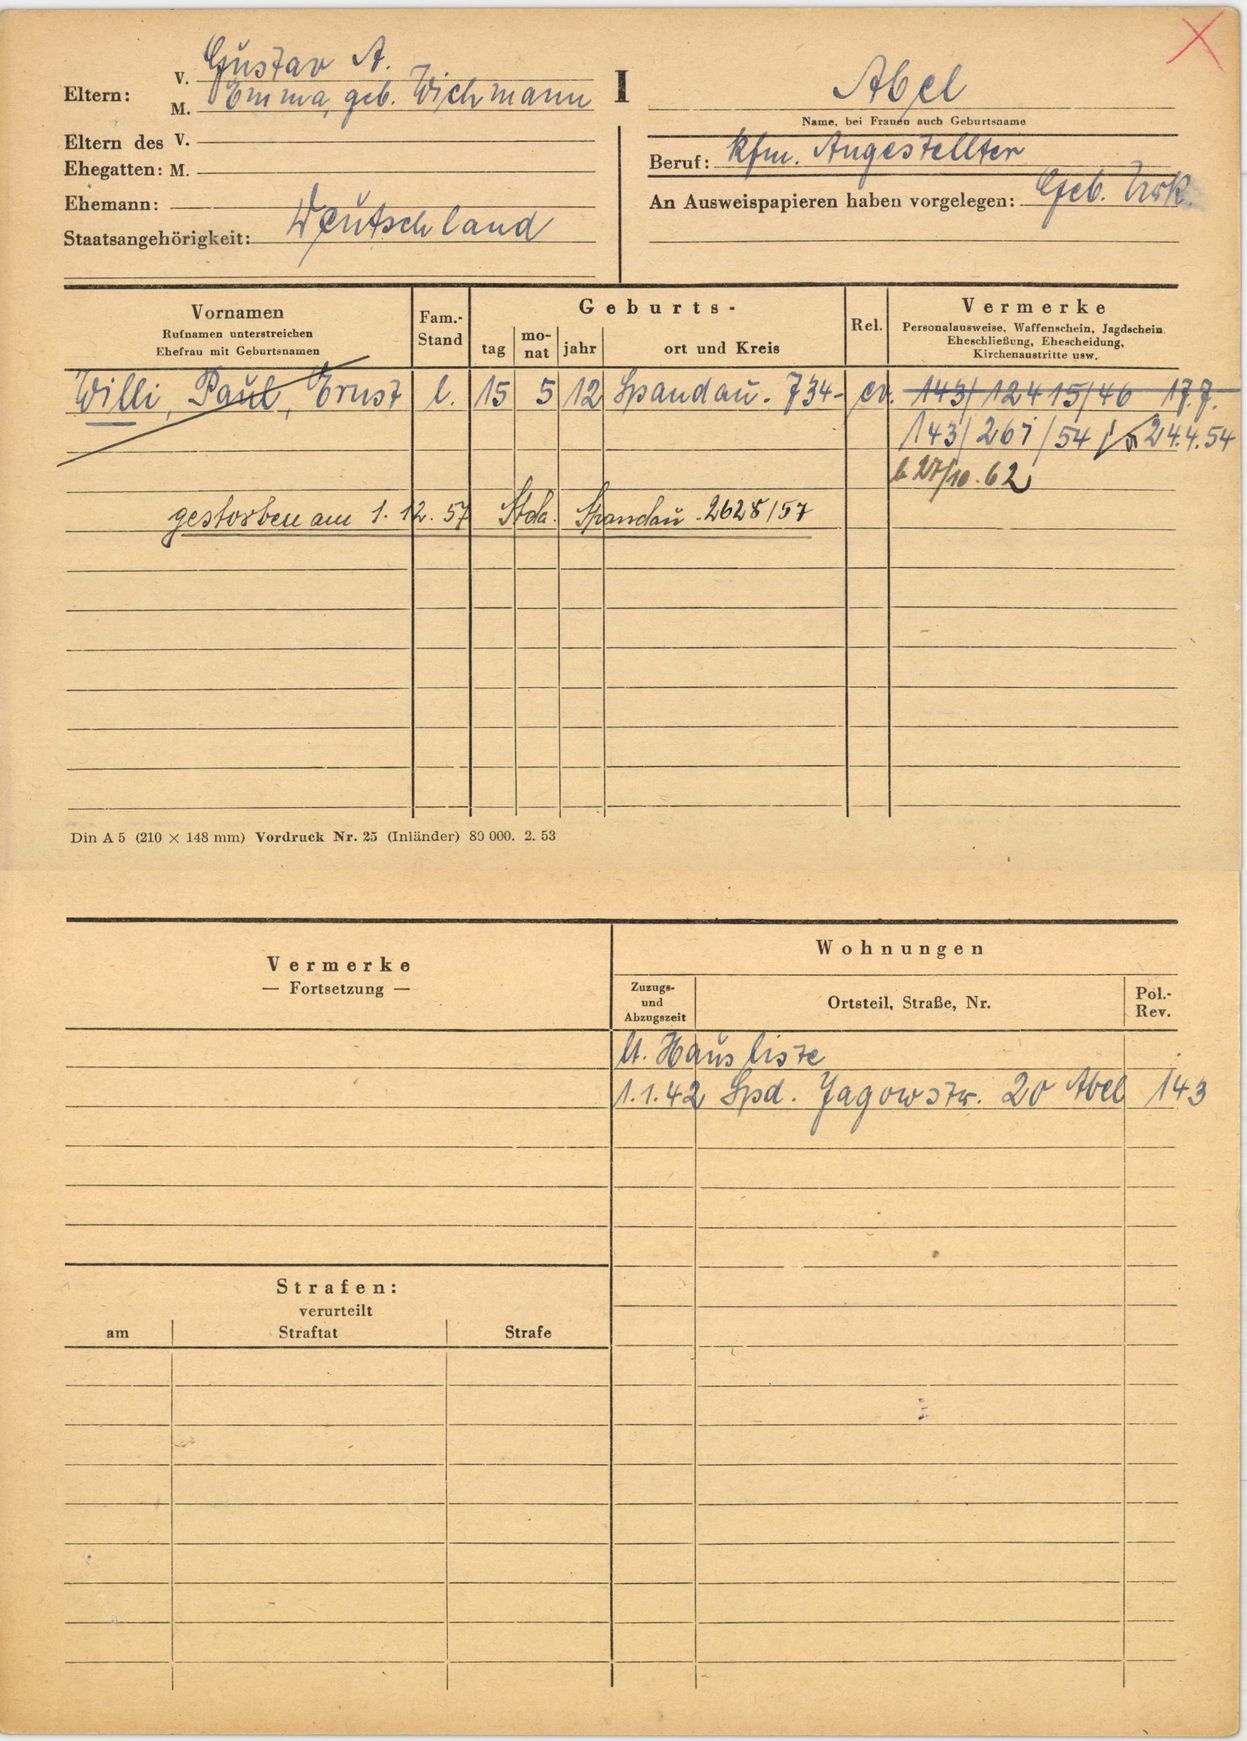
Abel